Patient: Male, age 0
A 7-month-old male infant who had been unwell for 5 weeks prior to hospitalization presented with persistent fevers, cough, and fast breathing despite being on treatment for pneumonia with broad-spectrum antimicrobials comprising crystalline penicillin with gentamicin, ceftriaxone, and meropenem at a different health facility. Pertinent in family history, he was the only child of non-consanguineous parents. On examination, the child appeared sickly, was febrile, and had oral thrush and left axillary lymphadenopathy ipsilateral to the Calmette-Guerin bacillus (BCG) scar. He was tachypneic, had mild lower chest wall indrawing, and had normal oxygen saturation in room air. Good air entry was heard on auscultation bilaterally with few basal crepitations bilaterally. He was evaluated for the current illness and the possible underlying IEI. Details of investigations have been tabulated ( Table 1 ). Plain chest radiography at admission showed bilateral airspace opacities ( Figure 1A ). We commenced piperacillin-tazobactam, amikacin, high-dose cotrimoxazole, and fluconazole for the persistent pneumonia and candidiasis. Chest computed tomography (CT) revealed multiple bilateral large lung nodules ( Figure 1B ). Left axillary lymph node biopsy macroscopically revealed caseous material ( Figure 1C ). Lymph node tissue histology revealed granulomas suggestive of mycobacterial infection, but no acid-fast bacilli were seen. Periodic-acid Schiff stain for fungi was negative. The tuberculin skin test was positive, measuring 26 mm at 72 h ( Figure 1D ). First-line anti-tubercular therapy comprising isoniazid, rifampicin, pyrazinamide, and ethambutol was initiated.
BCG disease was a differential diagnosis based on axillary lymphadenopathy on the arm with the BCG scar. We were cognizant that BCG would be resistant to pyrazinamide. Fevers nonetheless subsided 72 h after beginning anti-tubercular therapy, and we chose a clinical approach pending further mycobacterial test results. We also considered CGD as a possible differential diagnosis because the infant was HIV negative and had recurrent fevers, probable BCG disease, and lung nodules on the CT chest that were not typical of tuberculosis (TB). Nitroblue tetrazolium (NBT) reduction and dihydrorhodamine reduction (DHR) tests to demonstrate an absent respiratory burst were not available in the country and could not be outsourced. Notably, lymphocyte subset testing is outsourced overseas for patients outside HIV programs.
On day 7 of admission, we sent blood via courier for genetic testing to rule out CGD or other IEI to INVITAE, a genetic laboratory in the USA. The targeted primary immunodeficiency panel employed next-generation sequencing and tested 407 genes including genes implicated in CGD. Permission was sought from this lab to use the genetic sequencing data for publication. On day 9 of admission, bronchoalveolar lavage (BAL) bacterial and fungal culture results returned negative. On day 10 of hospitalization, the Genotype MTBDRplus VER 2.0 (Hain) test result of lymph node tissue was received, detecting a Mycobacterium tuberculosis complex isolate susceptible to isoniazid and rifampicin. Following 10 days of empiric intravenous antimicrobials, the boy was discharged in a clinically stable condition. The plan was to complete 14 days of fluconazole and 21 days of therapeutic cotrimoxazole and continue anti-mycobacterial treatment as an outpatient.
Two weeks following hospital discharge, he developed new fevers. Prophylaxis with cotrimoxazole and itraconazole was started with clinical improvement. Anti-TB medication was continued. After 2 months of TB therapy, the follow-up CT chest showed complete resolution of the lung nodules; however, bilateral basal ground glass opacification was noted ( Figures 1E-H ). Notably during this time, itraconazole had run out, and the caregiver interchanged it with fluconazole. We educated the parents on the importance of compliance with the prescribed regimen. The mycobacterial culture was negative on bronchoalveolar lavage; results from lymph node biopsy were not found. The child completed 6 months of first-line TB treatment and was clinically well. Later, levofloxacin was added to cover for BCG disease.
We received the primary immunodeficiency genetic panel results 3 weeks post-discharge, which revealed a pathogenic hemizygous non-sense variant (c.736C>T, p.Gln246*) in exon 7 of CYBB gene in keeping with X-linked CGD. With these results, the team in Kenya consulted IEI experts in South Africa and India, who recommended hematopoietic stem cell transplantation (HSCT) to achieve a cure. We counseled his parents and extended family on his condition, all of whom were very receptive and keen on the HSCT. Both biological parents were screened for the CYBB mutation, and his mother was found to be a heterozygous carrier for the same variant.
He underwent a successful haplo-identical HSCT at the age of 1 year 2 months at an experienced center in India with his father as the donor (5/10 HLA match). The conditioning regimen consisted of anti-thymocyte globulin 7.5 mg/kg on day -11 to -9, fludarabine 180 mg/m2 on day -9 to -4, IV busulfan on day -7 to -4 (targeted AUC 86.4 mg/L), and thiotepa 10 mg/kg on day -3. The source of the stem cells was granulocyte colony-stimulating factor (G-CSF)-primed unmanipulated bone marrow. Post-transplant cyclophosphamide (50 mg/kg on days +3 and +4), tacrolimus, and mycophenolate mofetil were used for graft-versus-host disease prophylaxis. The post-transplant neutrophil engraftment was achieved on day 15 and platelet engraftment on day +18. His last chimerism was 100% donor, and his immunosuppression was stopped on day +273. Major complications experienced were subclinical cytomegalovirus (CMV) reactivation and prolonged norovirus infection, which both resolved with treatment. The child is currently doing well more than 10 months post-transplant with no current infections or any evidence of graft-versus-host disease.
A timeline of events is illustrated in  Figure 2 .
Keywords: africa, inborn errors of immunity, mycobacteria, primary immunodeficiency, tuberculosis
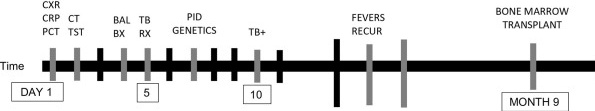
Image caption: Timeline of events. FBC, full blood count; PBF, peripheral blood film; CXR, chest radiograph; CRP, C reactive protein; PCT, procalcitonin; CT, computed tomography; BAL, bronchoalveolar lavage; TB, tuberculosis; RX, treatment; PID, primary immunodeficiency; +, positive.